Question: What is the mailing or notice date provided in the document?
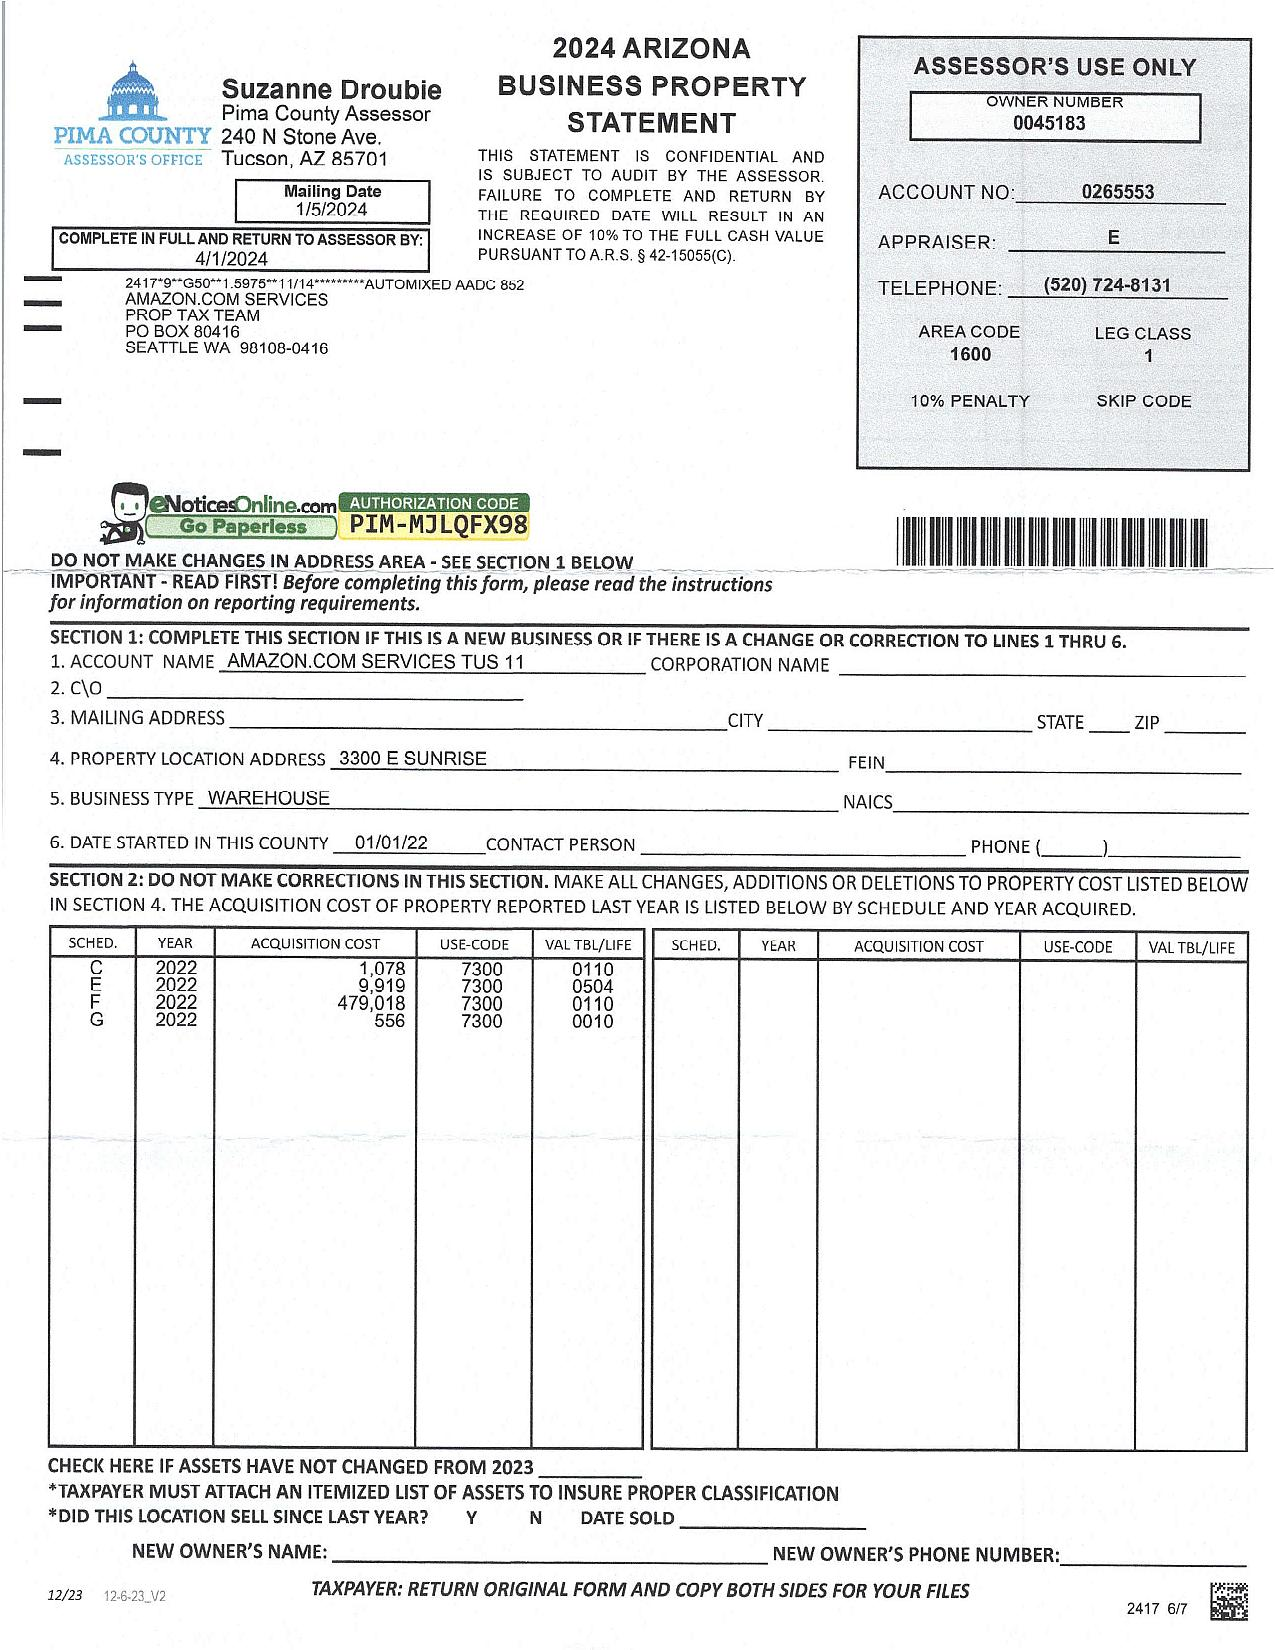
Answer: "1/5/24"